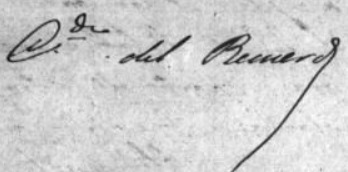
Signature of: juan muñoz y de borbón conde de recuerdo